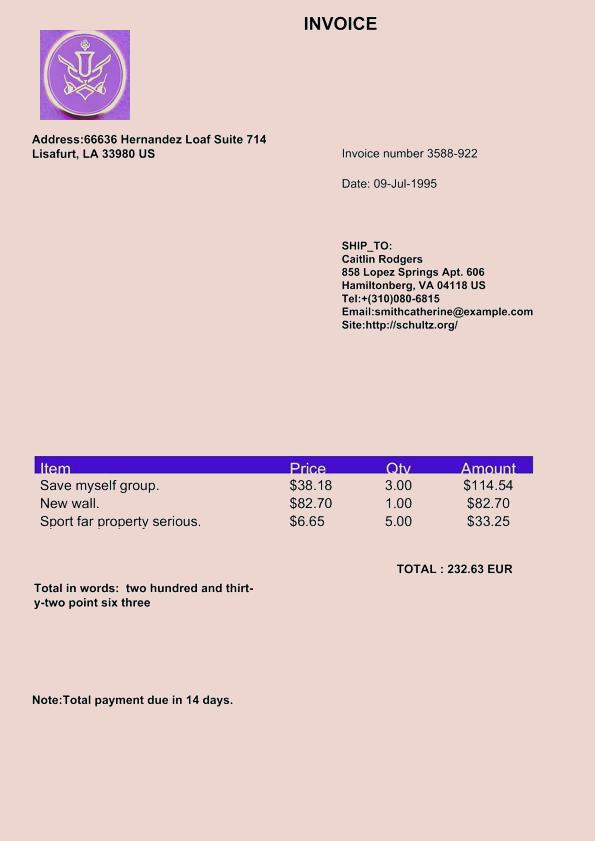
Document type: Invoice